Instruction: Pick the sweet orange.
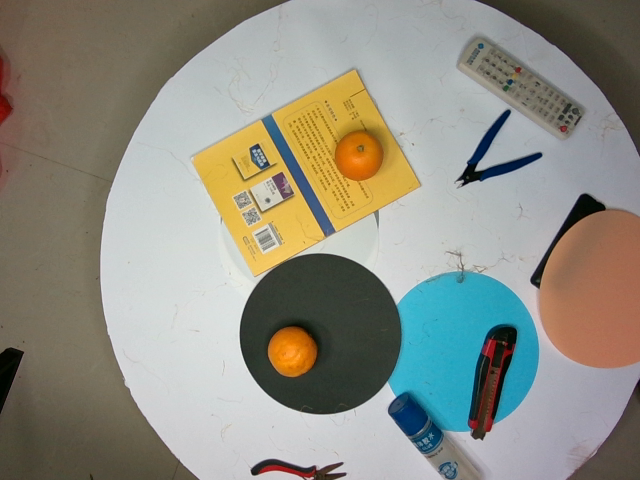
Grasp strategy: vertical